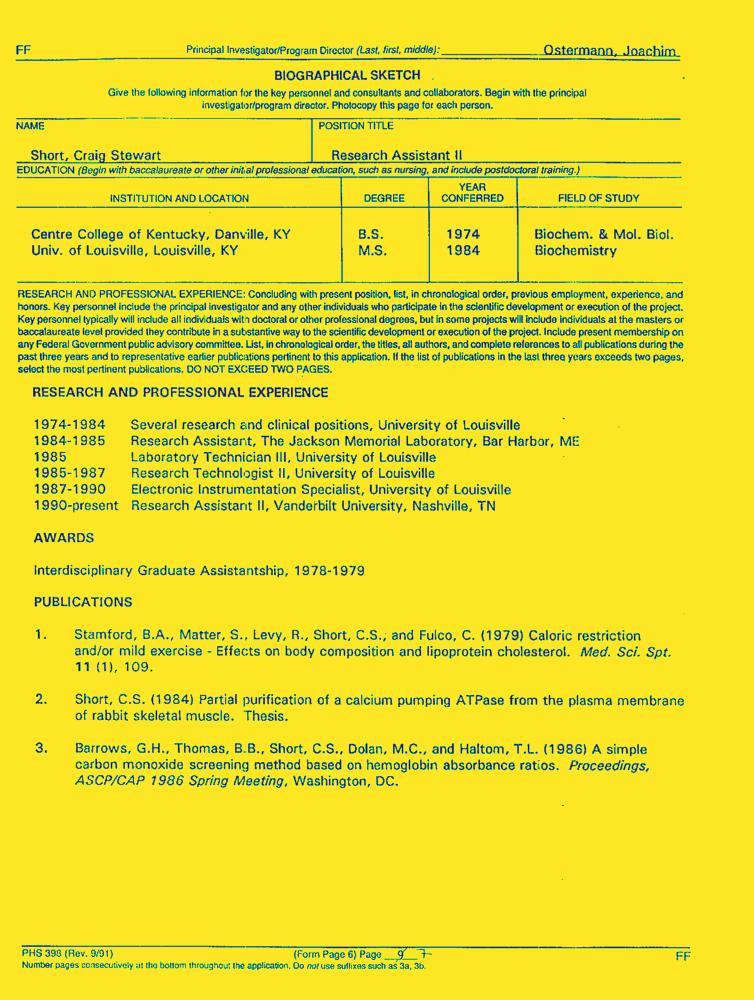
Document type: Resume-Doc